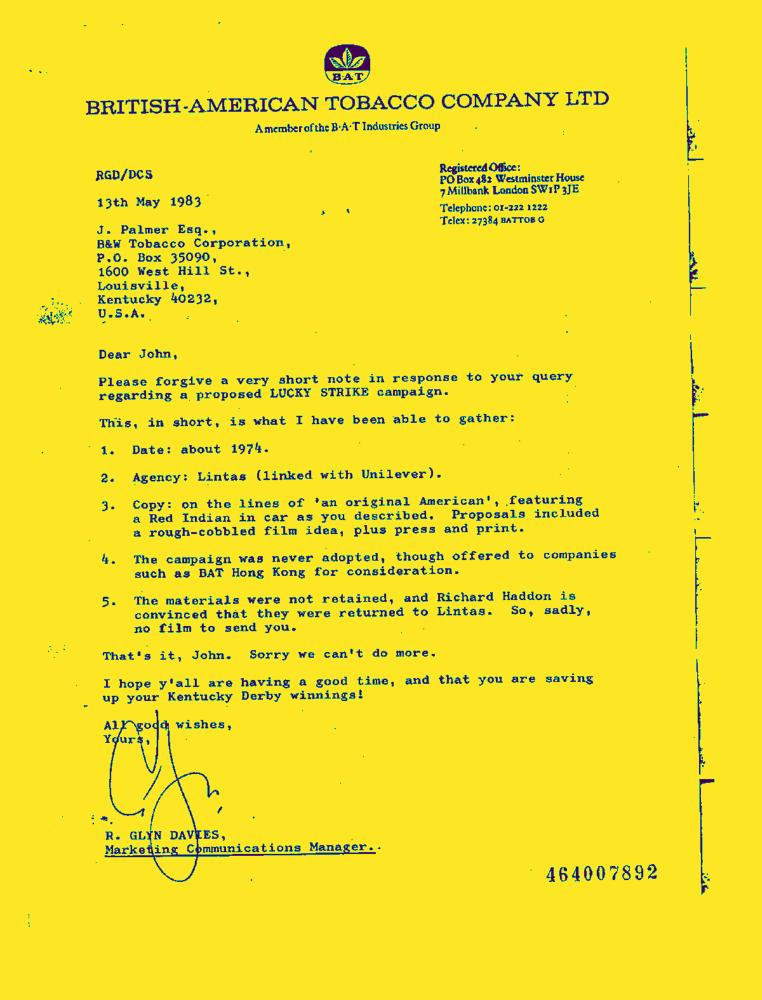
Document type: Letter-Doc